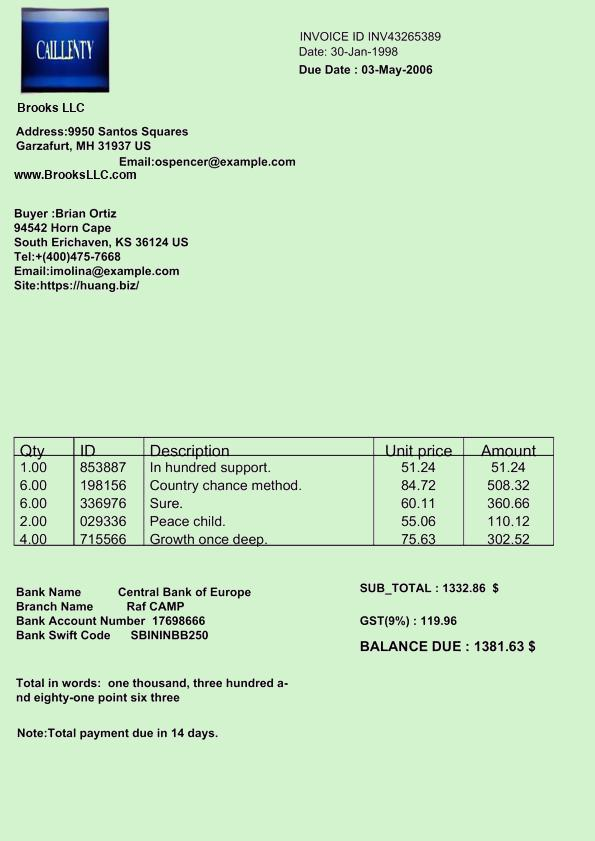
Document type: Invoice